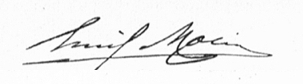
Signature of: emil molin